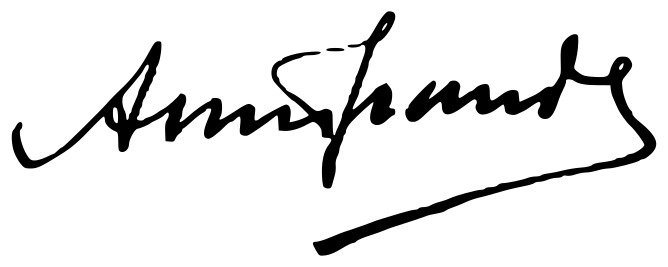
Signature of: agustín muñoz grandes